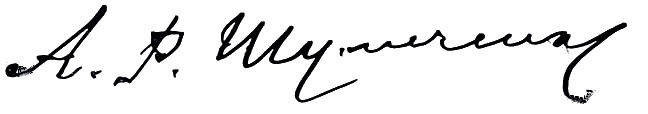
Signature of: alexei shulyachenko